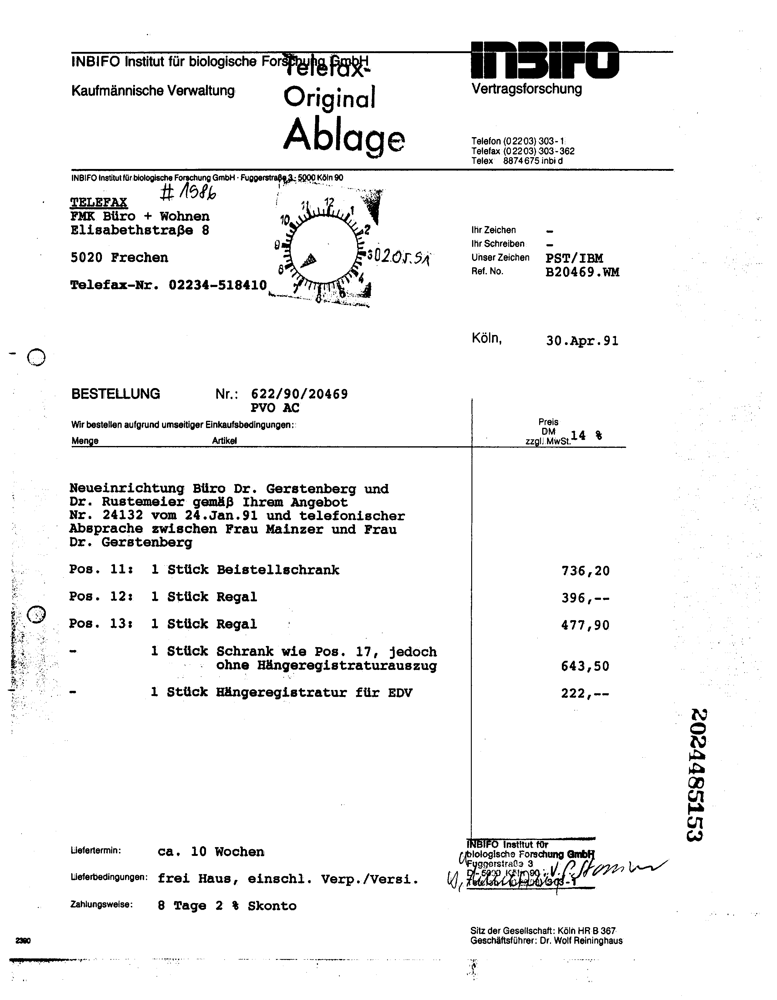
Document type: Invoice